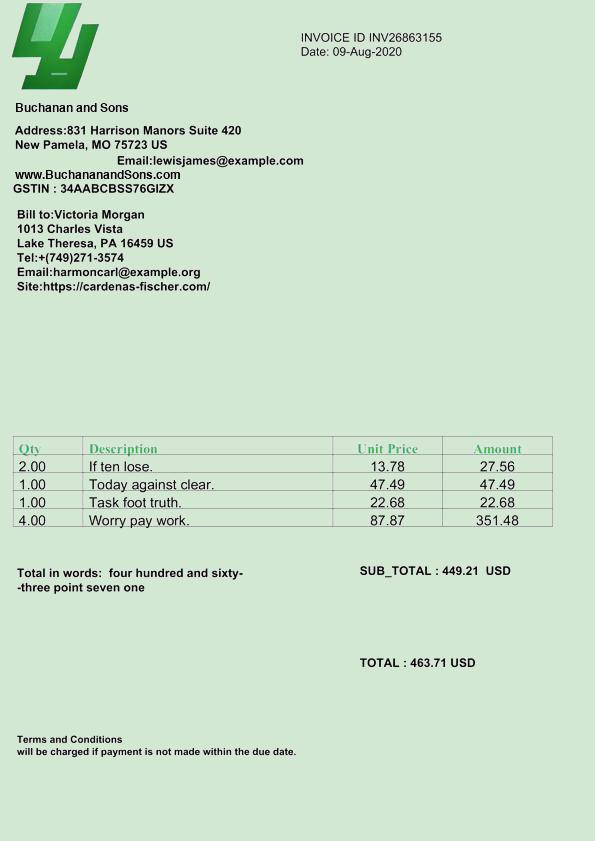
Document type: Invoice